Question: What jurisdiction, city, or county is the document associated with?
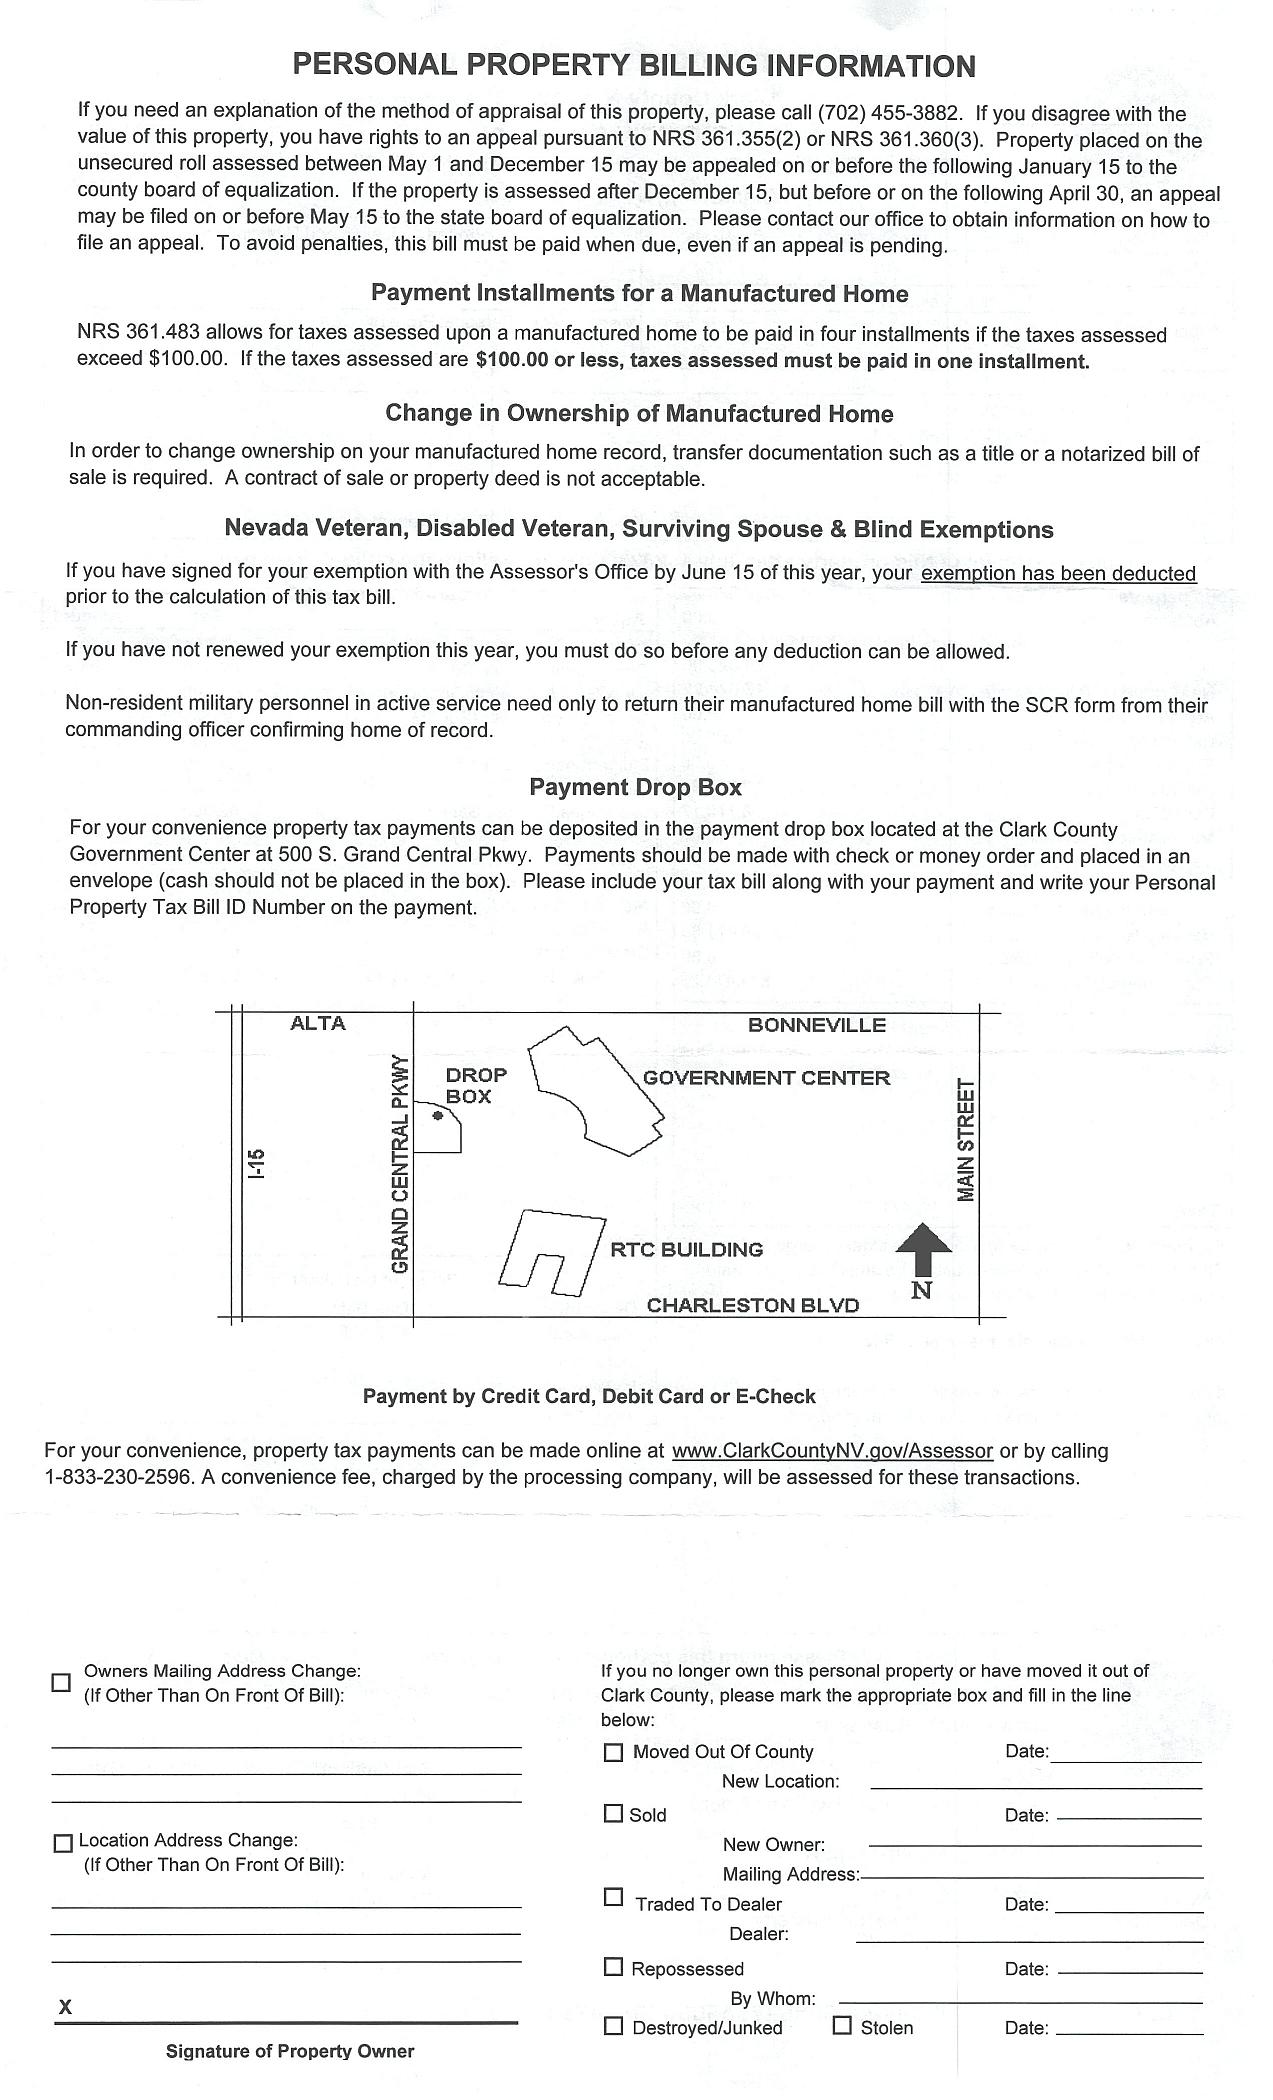
Answer: "Clark County"